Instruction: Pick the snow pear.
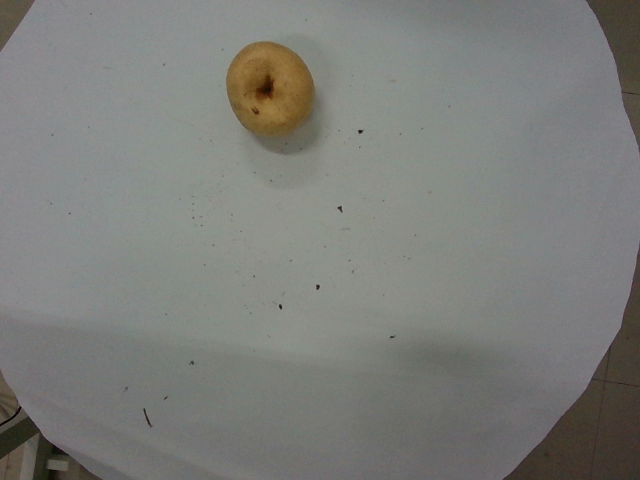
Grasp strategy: vertical